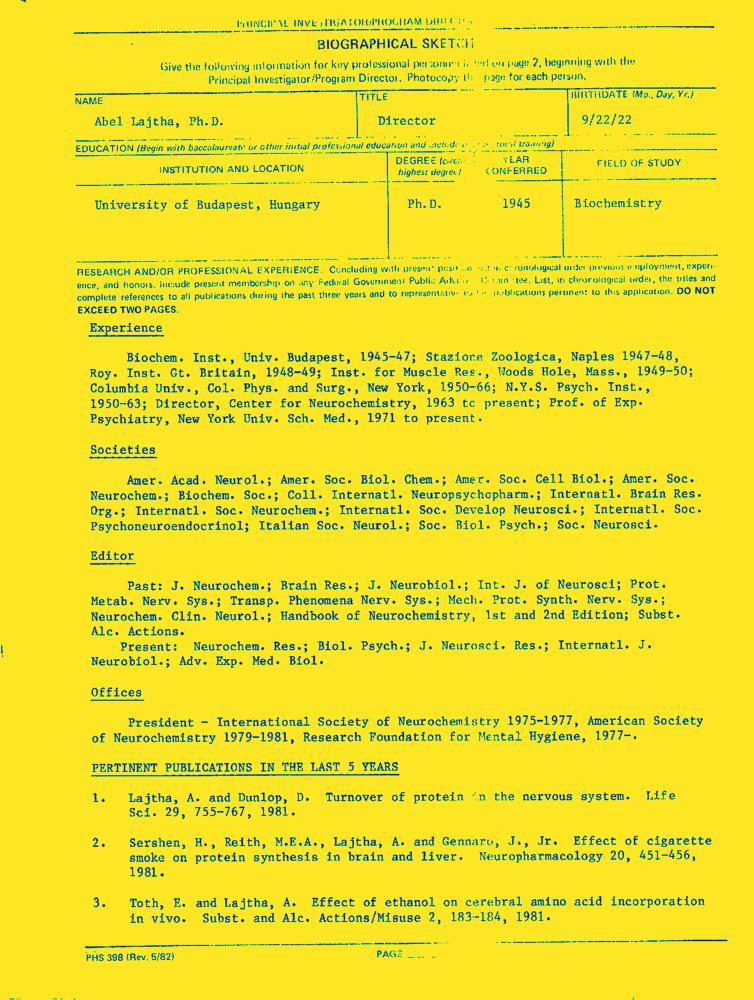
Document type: Resume-Doc